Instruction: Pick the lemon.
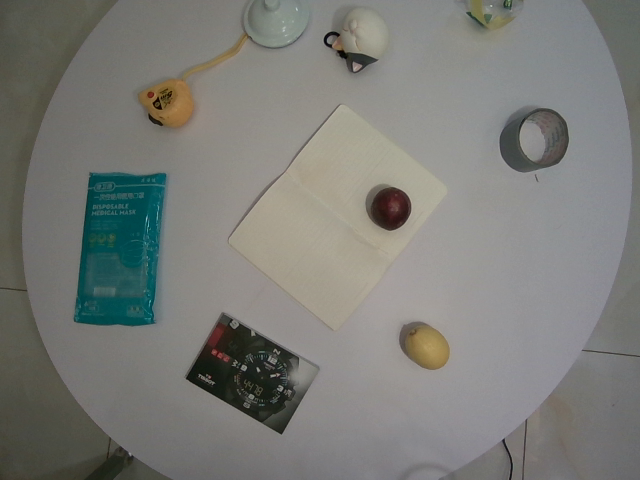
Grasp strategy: vertical